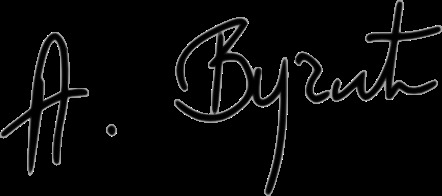
Signature of: aleksandar vučić